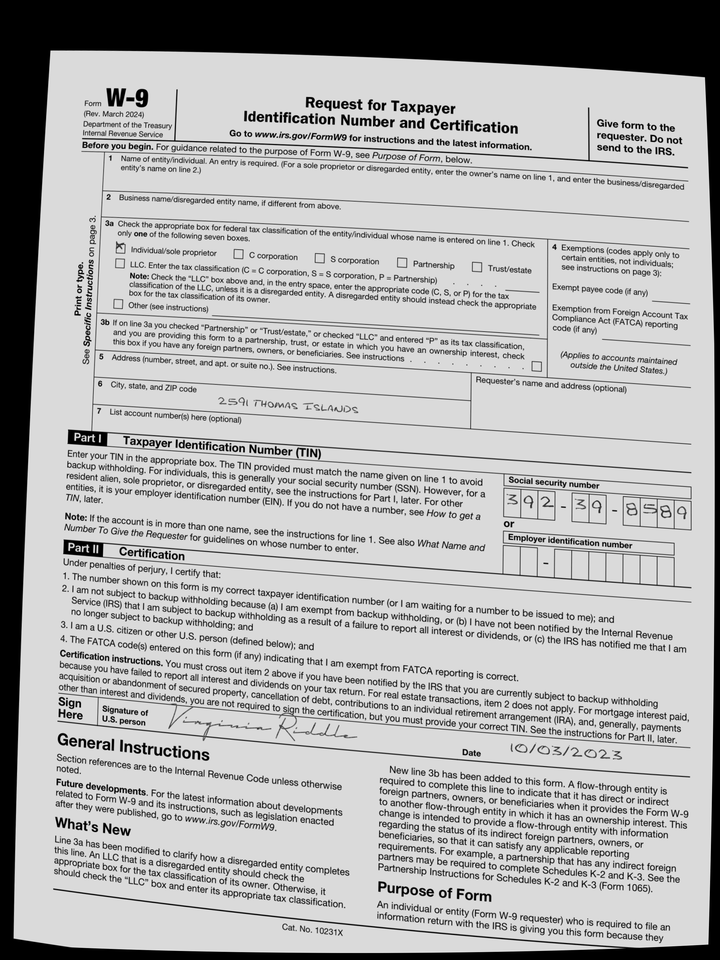
adr1: 2591 Thomas Islands
cbx: yes
ssn: 392398589
sdt: 10/03/2023